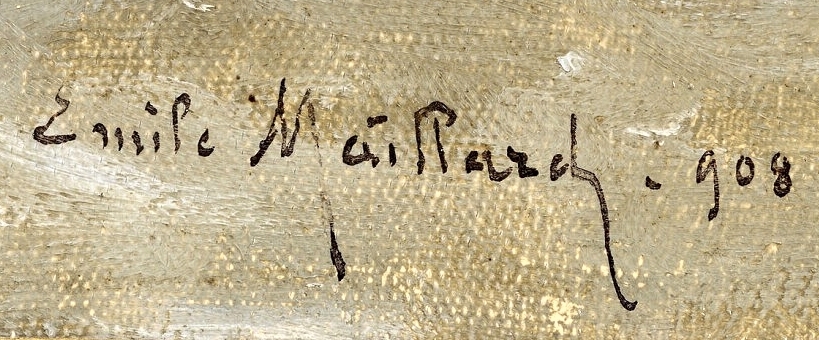
Signature of: émile maillard